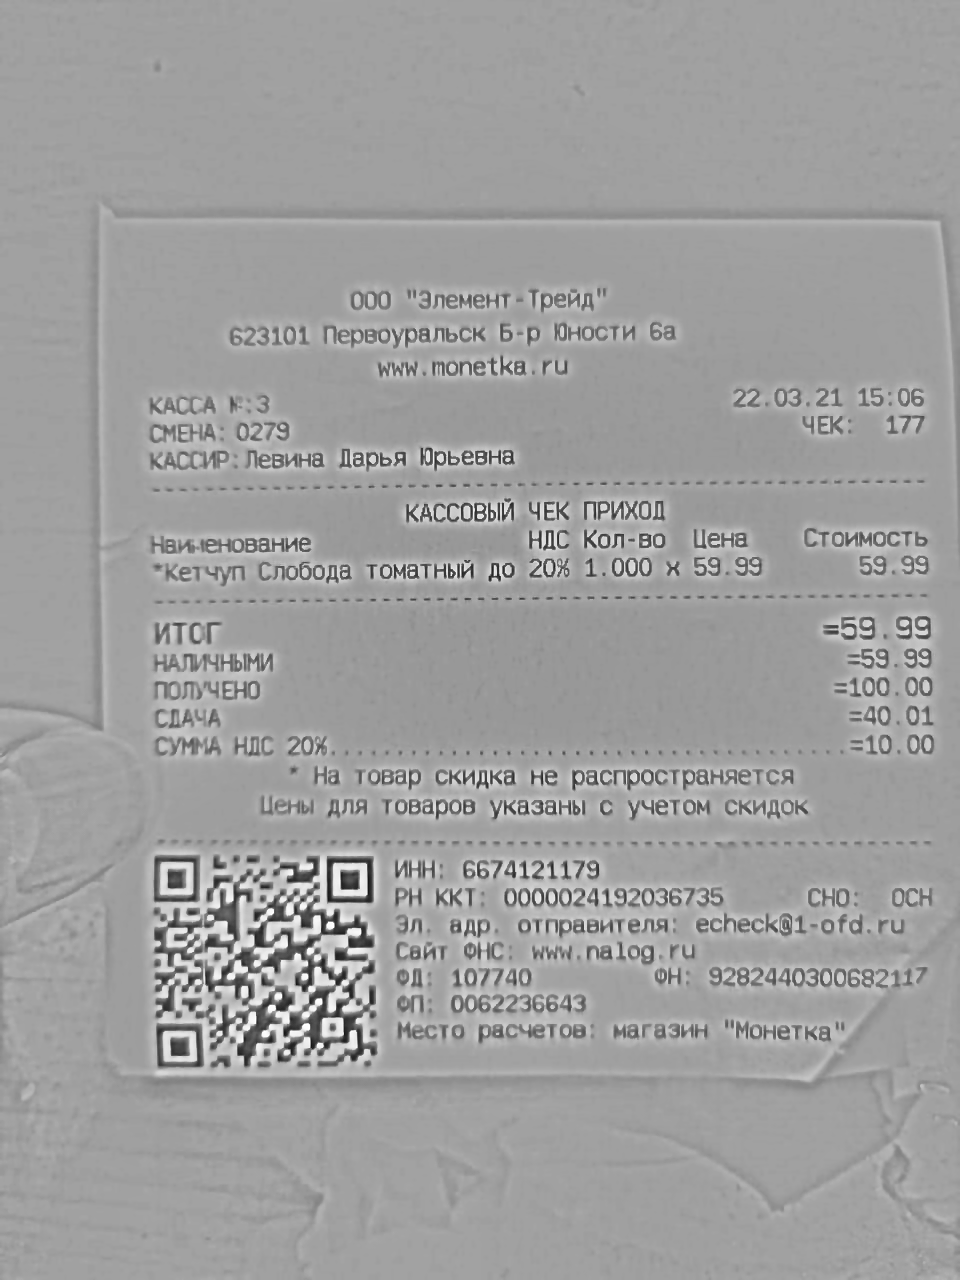
Продавец: ООО "Элемент-Трейд"
ИНН: 6674121179
Дата: 22.03.21
Товары: *Кетчуп Слобода томатный до
Количество: 1.000
Цена: 59.99
Сумма: 59.99
Итого: 59.99